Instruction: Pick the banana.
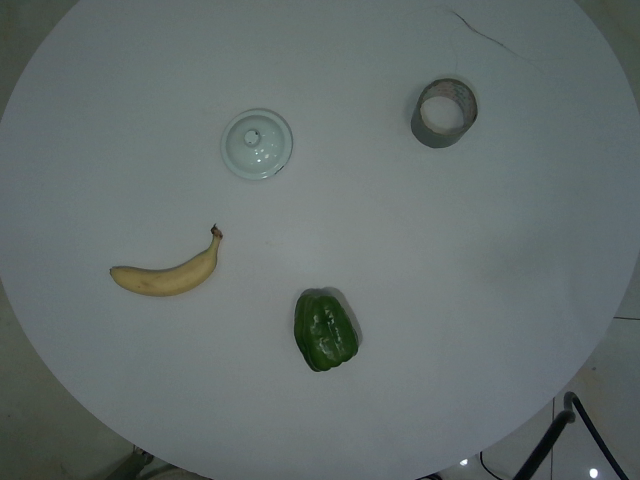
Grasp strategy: vertical